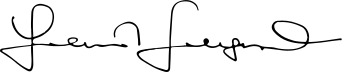
Signature of: helmut gebhard